Question: How does the patient history play a role?
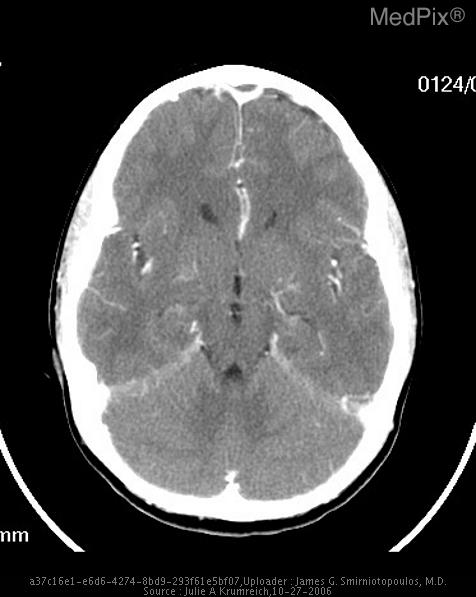
Answer: The patient's history of 9 year old boy presented to the Emergency Department with a head ache and "swollen eyes". The patient had been treated for a sinus infection for 14 days but his head ache and eye swelling were getting worse despite finishing his course of antibiotics. is key in understanding the case.